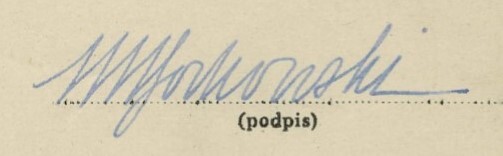
Signature of: mieczysław borkowski